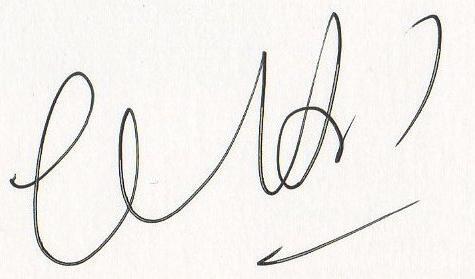
Signature of: jacques attali